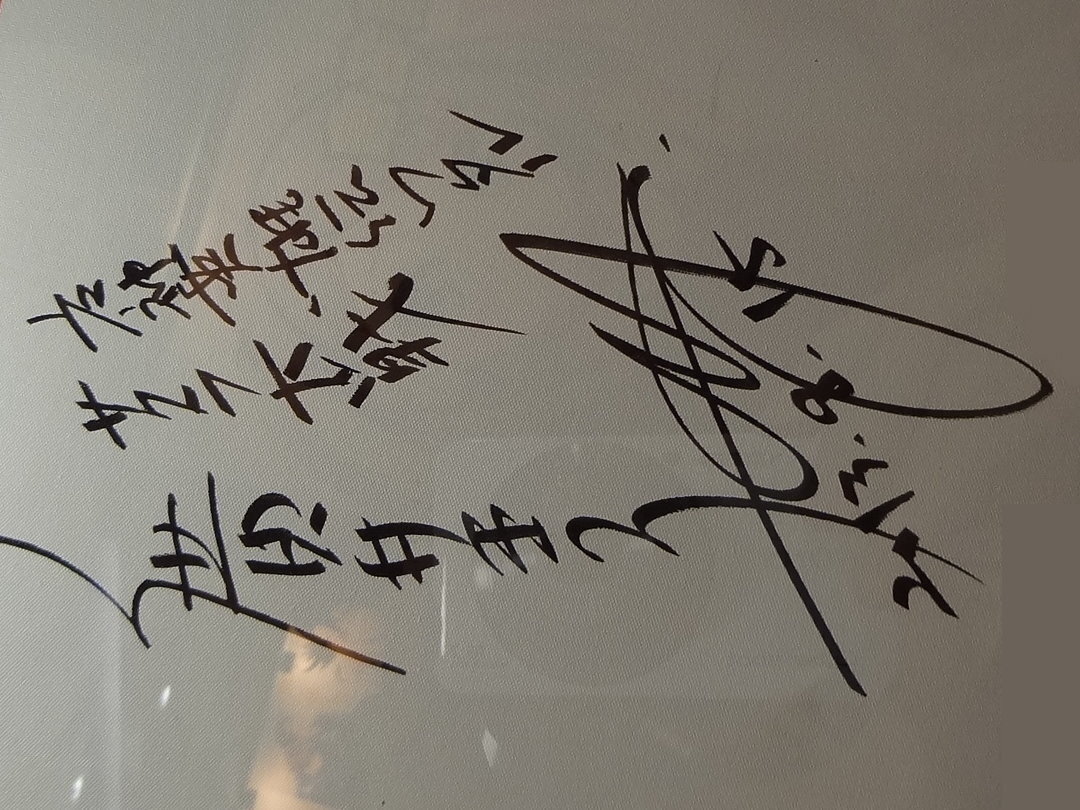
Signature of: oji hiroi